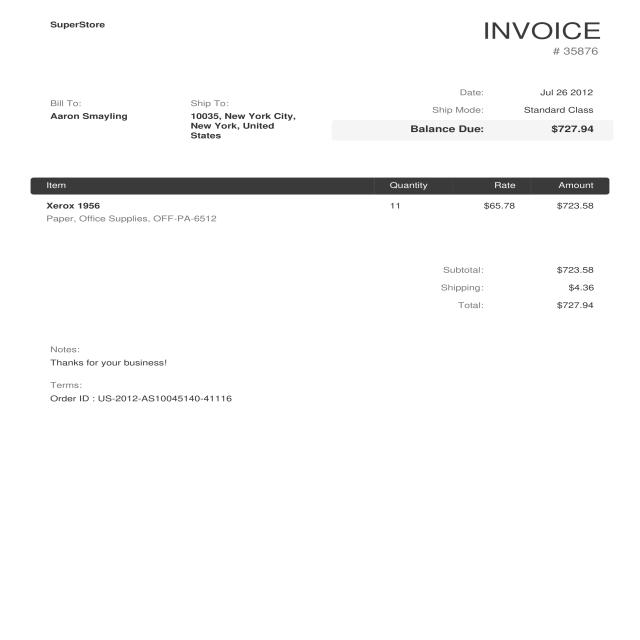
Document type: Invoice